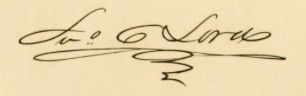
Signature of: john c lord